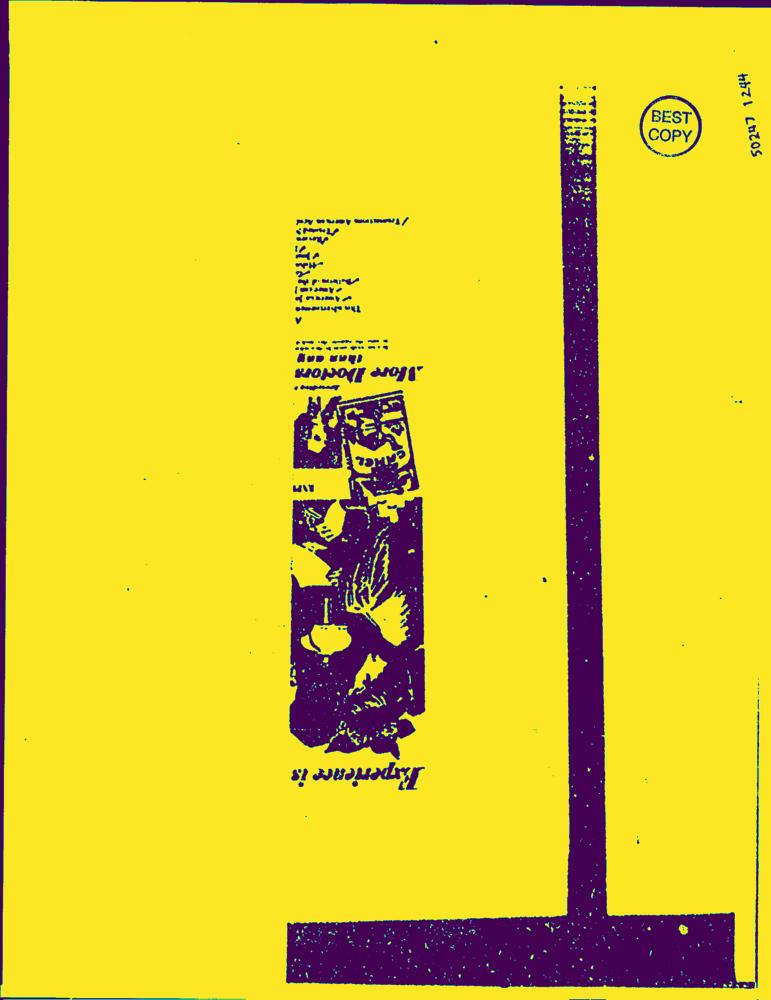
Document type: AD